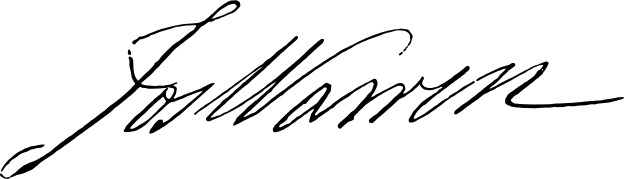
Signature of: joseph warren